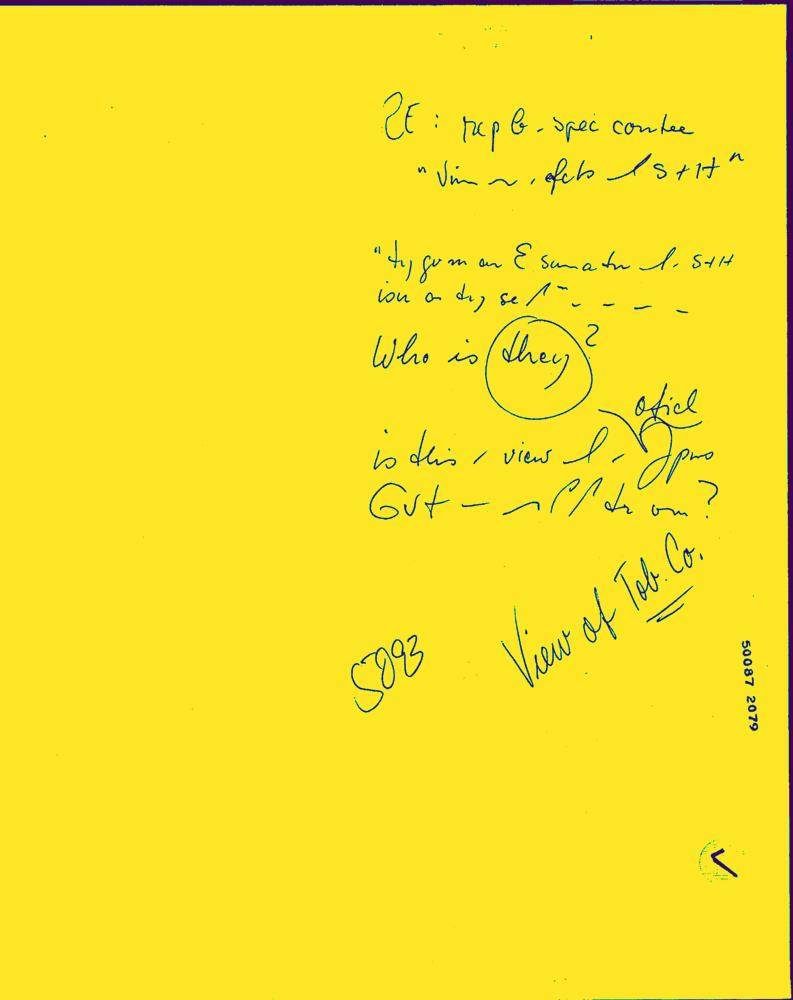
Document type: Hand-Written